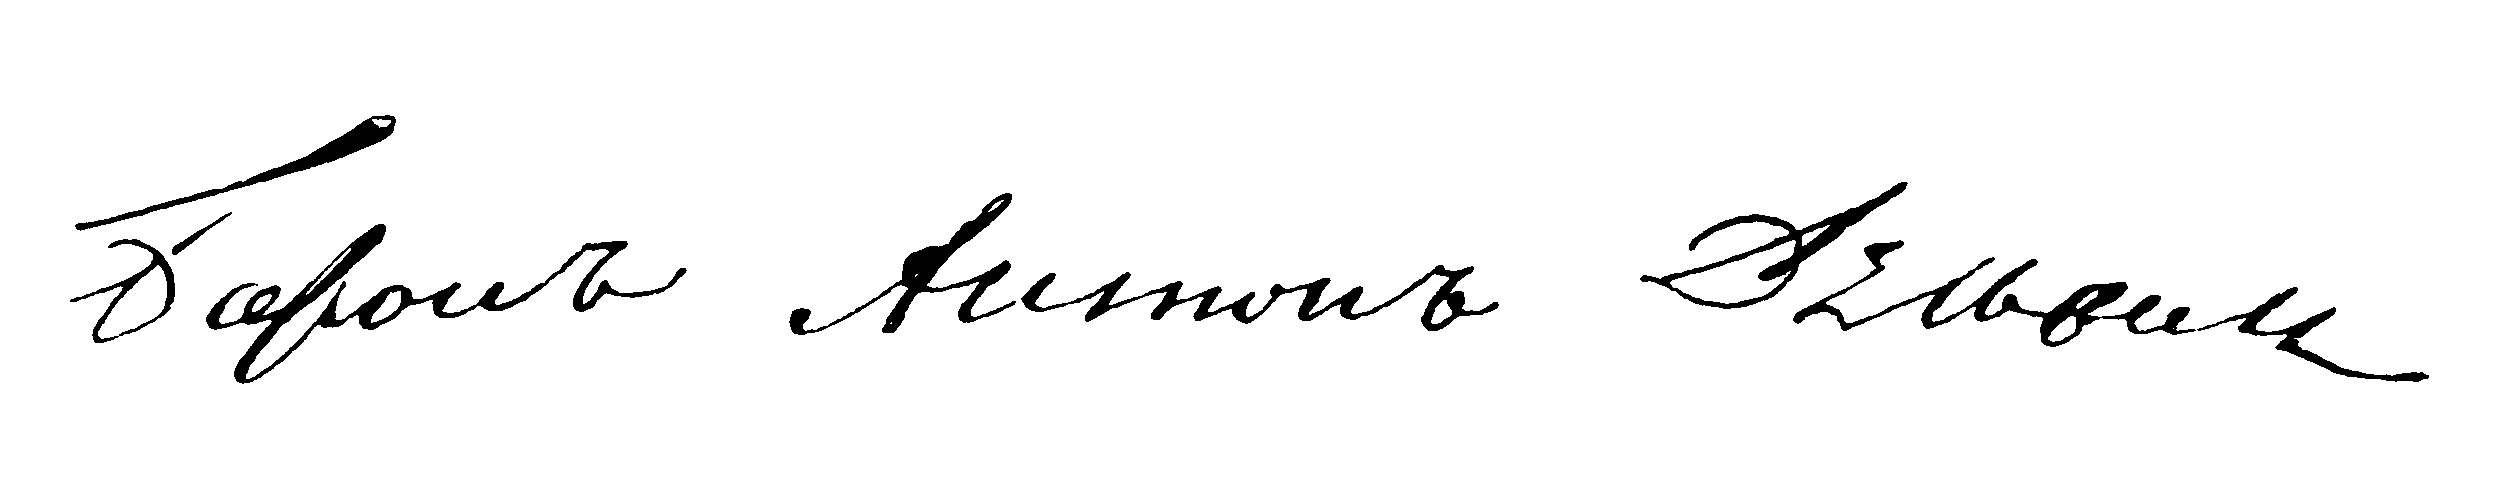
Signature of: anton delvig